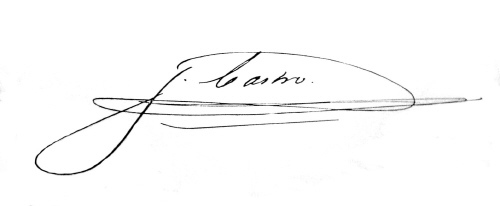
Signature of: julián castro